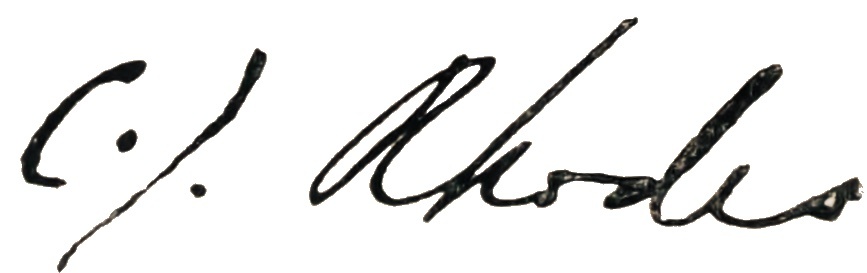
Signature of: cecil john rhodes